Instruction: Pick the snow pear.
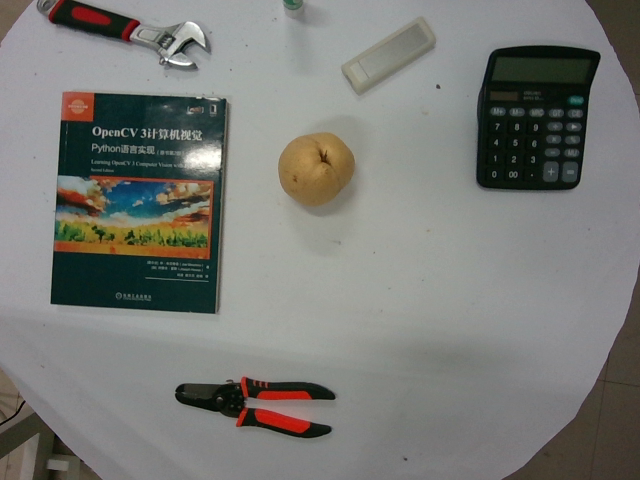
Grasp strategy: vertical